Question: What is the main concern?
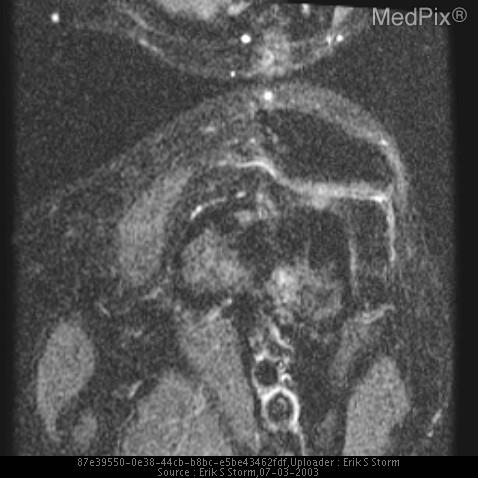
Answer: The findings suggest Plain films of the knee demonstrate an ill-defined area of sclerosis along the posterior lateral aspect of the femur, superior to the patella.

MRI of the tibia demonstrate focal decreased T1 signal and increased signal on IR corresponding to the area of plain film abnormality.. Diffuse marrow infiltration; focal area of lateral distal femoral decreased T1 signal, becomes bright on IR.. The patient might have a history of History of breast cancer, recently diagnosed.  Now c/o progressive left knee pain..